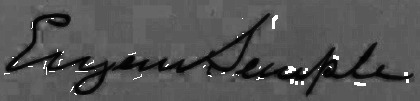
Signature of: eugene semple